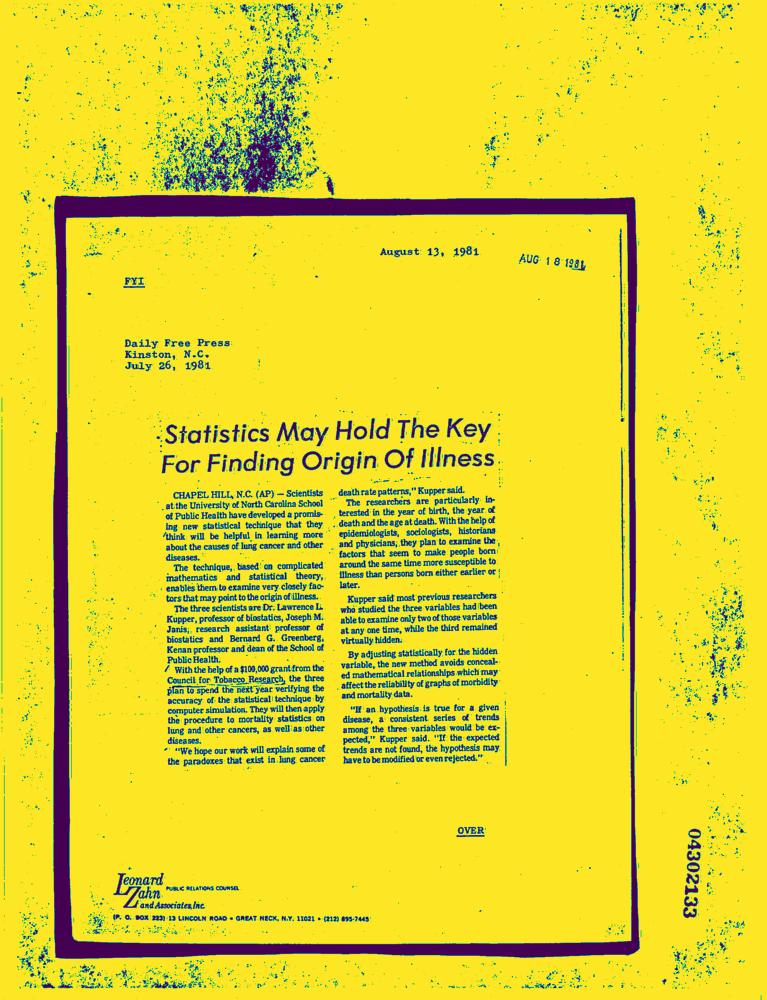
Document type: News-Article